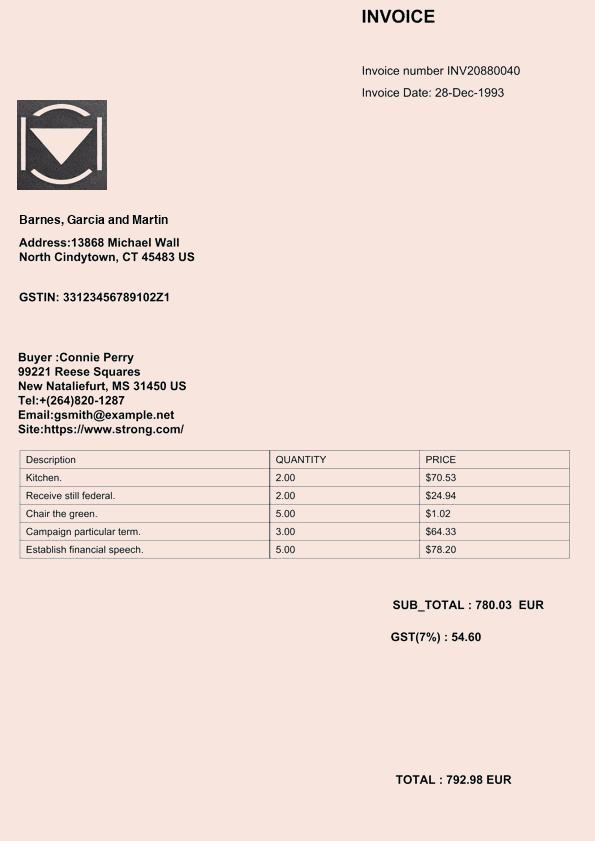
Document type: Invoice